Patient: Female, age 53
53 years old female, with 15 pack year (half pack a day for 30 years) smoking history, presented to urgent care with dry cough and dyspnea on exertion. Two weeks prior to the presentation, she started to have dry cough associated with mild sore throat and rhinorrhea. Two days prior to the presentation, the patient developed mild gradual onset dyspnea on exertion, which prompted her to go to urgent care. A Chest X ray was done and showed diffuse pulmonary micronodules (Fig. 1). Subsequently, the patient was transferred to our institute for further evaluation for possible TB. She denied fever, night sweats, anorexia or weight loss, and her vital signs were in normal range. She did not require any oxygen supplementation. Patient was well appearing and breathing comfortably in ambient air. Chest auscultation revealed minimal bilateral expiratory wheezing. No rash, lymphadenopathy or abdominal organomegaly was appreciated.
The patient does not have chronic medical conditions and takes no daily medications. She reported that she moved into an old house 2 months ago and did not notice any molds in her house. She lives with two cats. She smokes half a pack per day for 30 years and denies alcohol or illicit substance use. She works in a pastry store. She lives in New England area and denied any recent domestic or international travel. Last long-distance travel was more than 20 years ago. She went to England and Barbados.
On further inquiry, the patient had varicella in her 30s when she was postpartum, which she contracted from her elementary-school-aged daughter. Neither of them were hospitalized.
CT pulmonary angiogram showed numerous, diffuse, subcentimeter, pulmonary nodules throughout the lungs, many of which demonstrate calcification with an associated calcified mediastinal lymph node (Fig. 2). Patient's CBC with differential, basic chemistry profile, liver functional test, inflammation markers including ESR and CRP were all within normal limits. Respiratory pathogen panel was negative. Urine and serum histoplasma antigens were negative. Coccidoides antibody was negative. Patient was not able to produce sputum even with induction, hence AFB culture with smear was not performed. TB QuantiFERON was negative. VZV IgM was negative, but IgG was positive. HIV was non-reactive. CT of abdomen and pelvis showed no intraabdominal abnormalities.
A multidisciplinary discussion was held between internal medicine, pulmonary medicine, infectious disease as well as radiology. Given patient was overall well appearing, no B symptoms, fever or hypoxia, no travel history to endemic mycoses area or occupation exposure history, as well as pan-negative lab data including non-reactive fungal, TB and HIV serology. Pt was presumptively diagnosed with healed chronic granulomatous lung infection. Given she had history of varicella 20 years ago and her VZV IgG was positive, we believe her lung lesions are most likely secondary to healed VZV lung infection. After careful weighing risk and benefit, no further invasive testing such as bronchoscopy or lung biopsy was recommended.
We believe patient's respiratory symptoms, including cough and shortness of breath, were related to obstructive lung disease rather than pulmonary nodules. She was treated empirically with prednisone and albuterol/ipratropium nebulizer with significant improvement and discharged with a 5-day course of prednisone.
The patient followed up with primary care physician one month after discharge and was feeling well. Her lung nodules do not require further follow-up imaging. One year after discharge, patient self-reported feeling well in a follow up phone call by one of the authors.
Keywords: diagnosis of exclusion, diffuse pulmonary nodules, granuloma, varicella-zoster virus
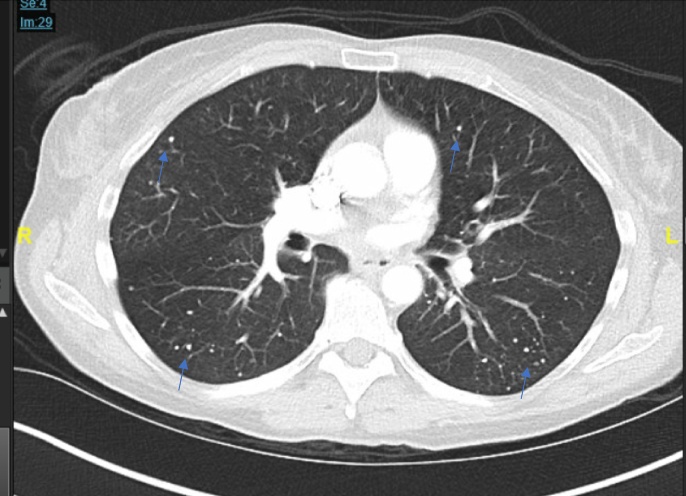
Image caption: CT chest showed numerous, diffuse, subcentimeter, pulmonary nodules throughout the lungs (indicated by arrows), many of which demonstrate calcification.